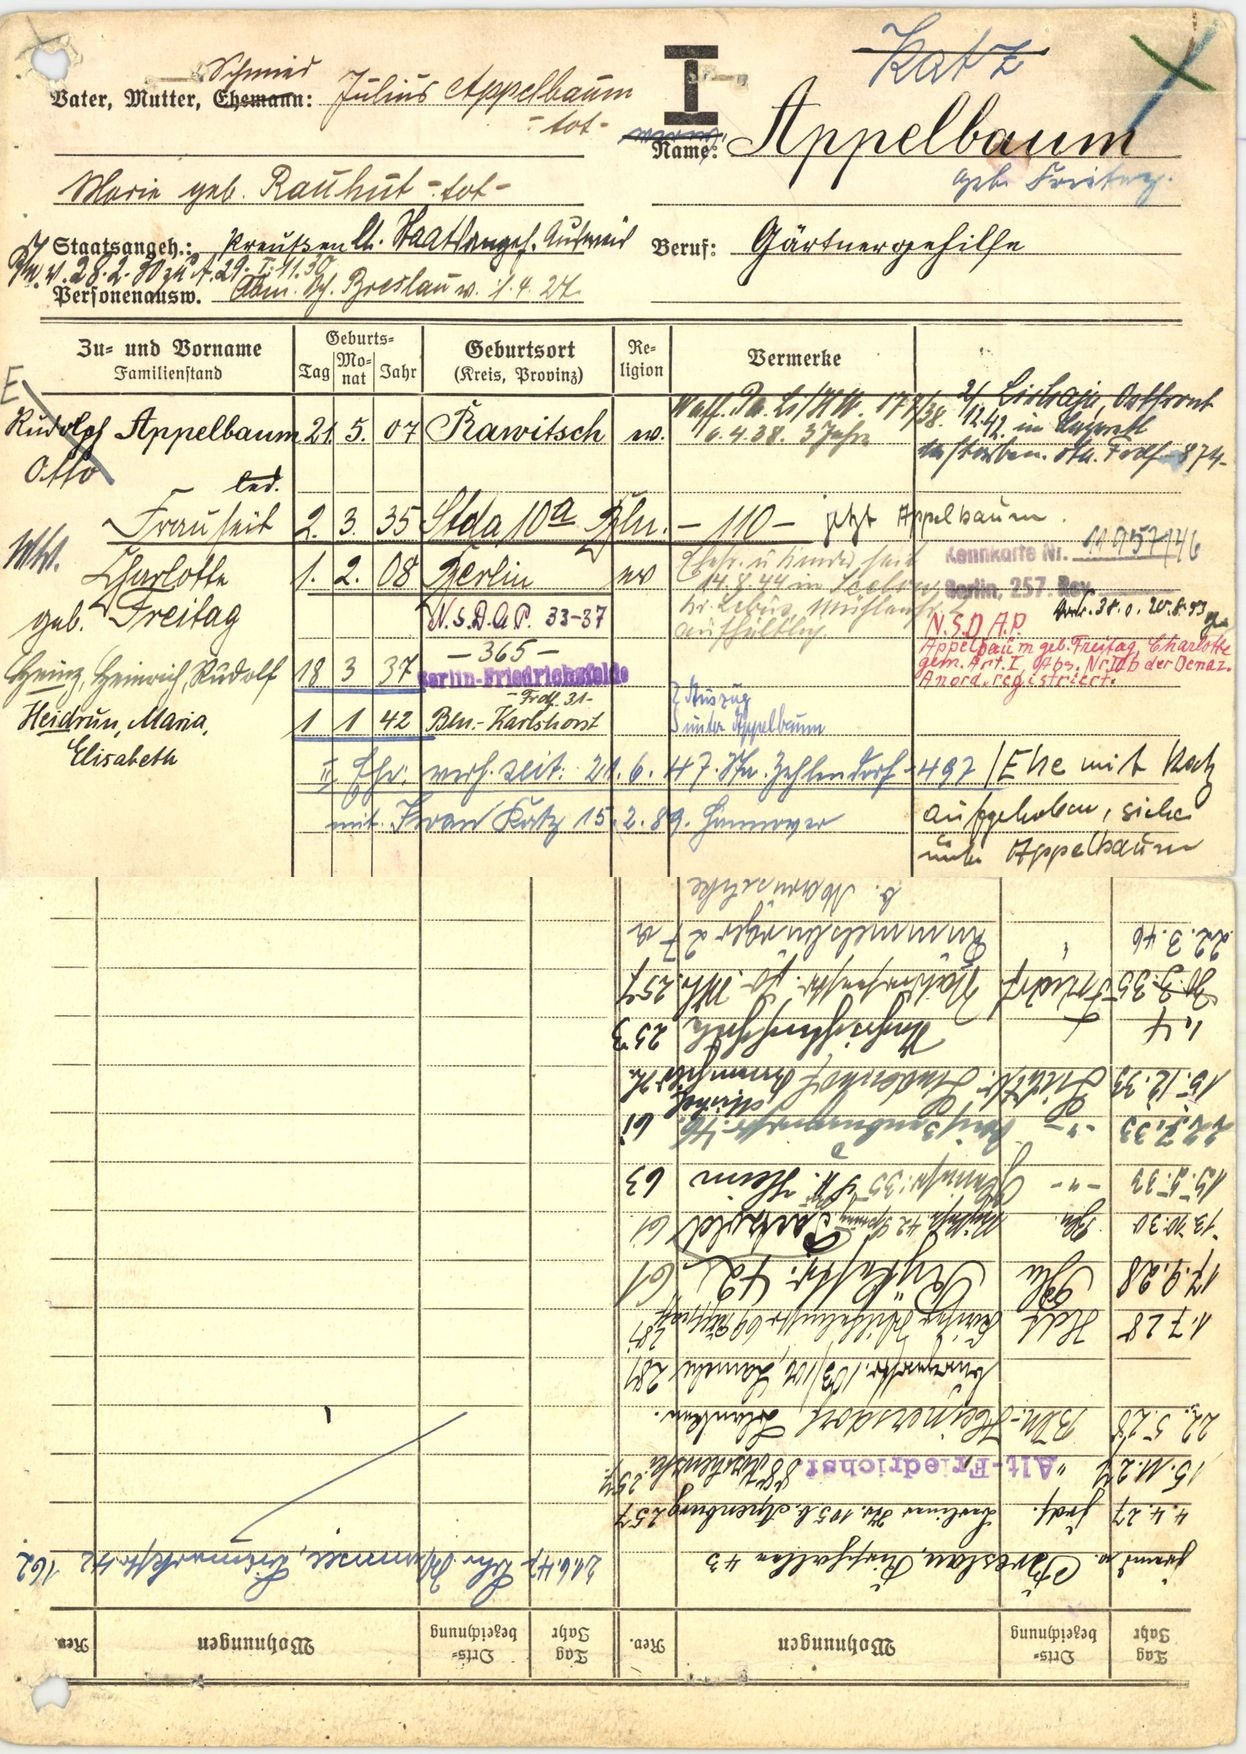
Appelbaum
geb. Freitag